Question: In what way does the history help explain the case?
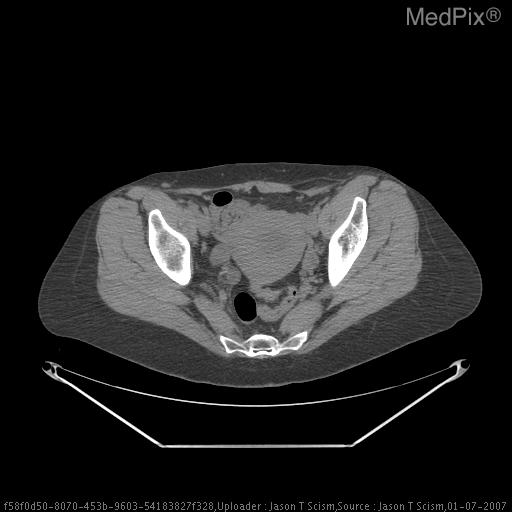
Answer: The patient's history of Patient is a 42 y/o G5 P4014 woman who had not had cervical cancer screening for several years. Patient developed right sided pelvic pain and presented to a local Emergency Department, where she was initially felt to have an enlarged uterus and symptomatic fibroids.
She was referred to a local primary care physician for a Pap Smear. is key in understanding the case.